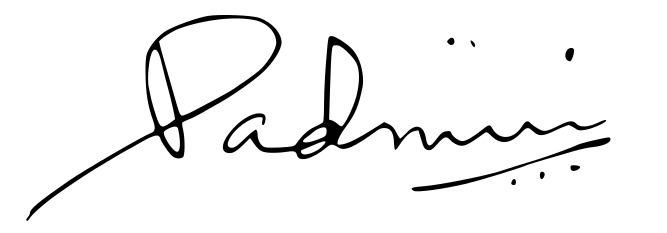
Signature of: padmini